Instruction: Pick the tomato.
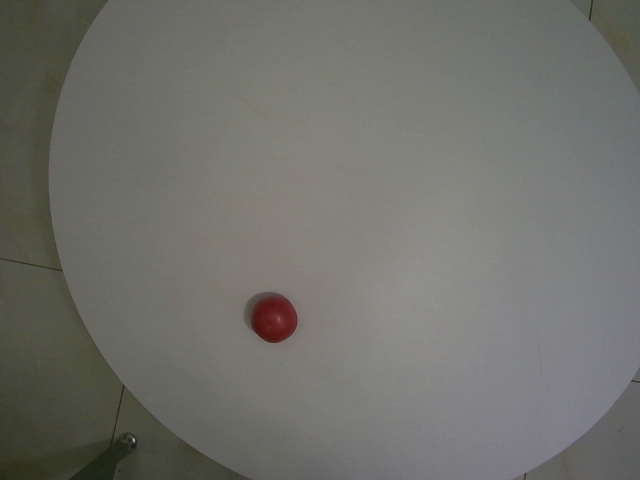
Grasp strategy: vertical